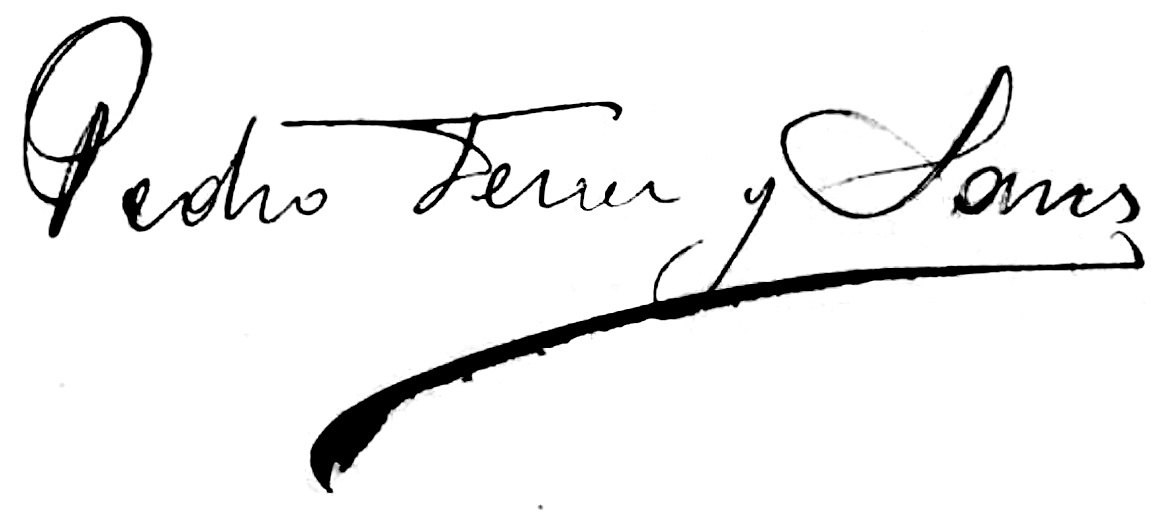
Signature of: pedro ferrer